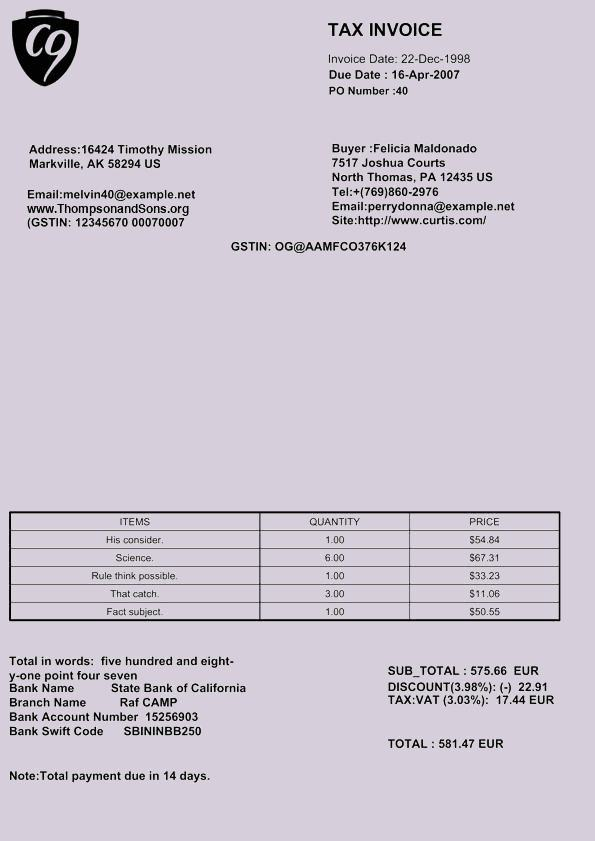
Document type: Invoice